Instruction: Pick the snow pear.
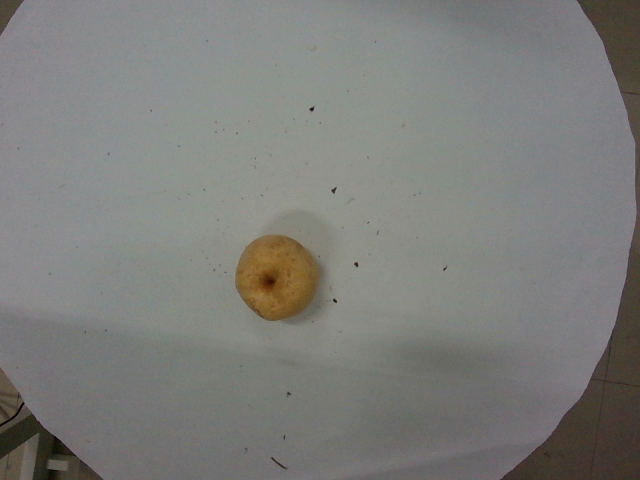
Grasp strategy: vertical